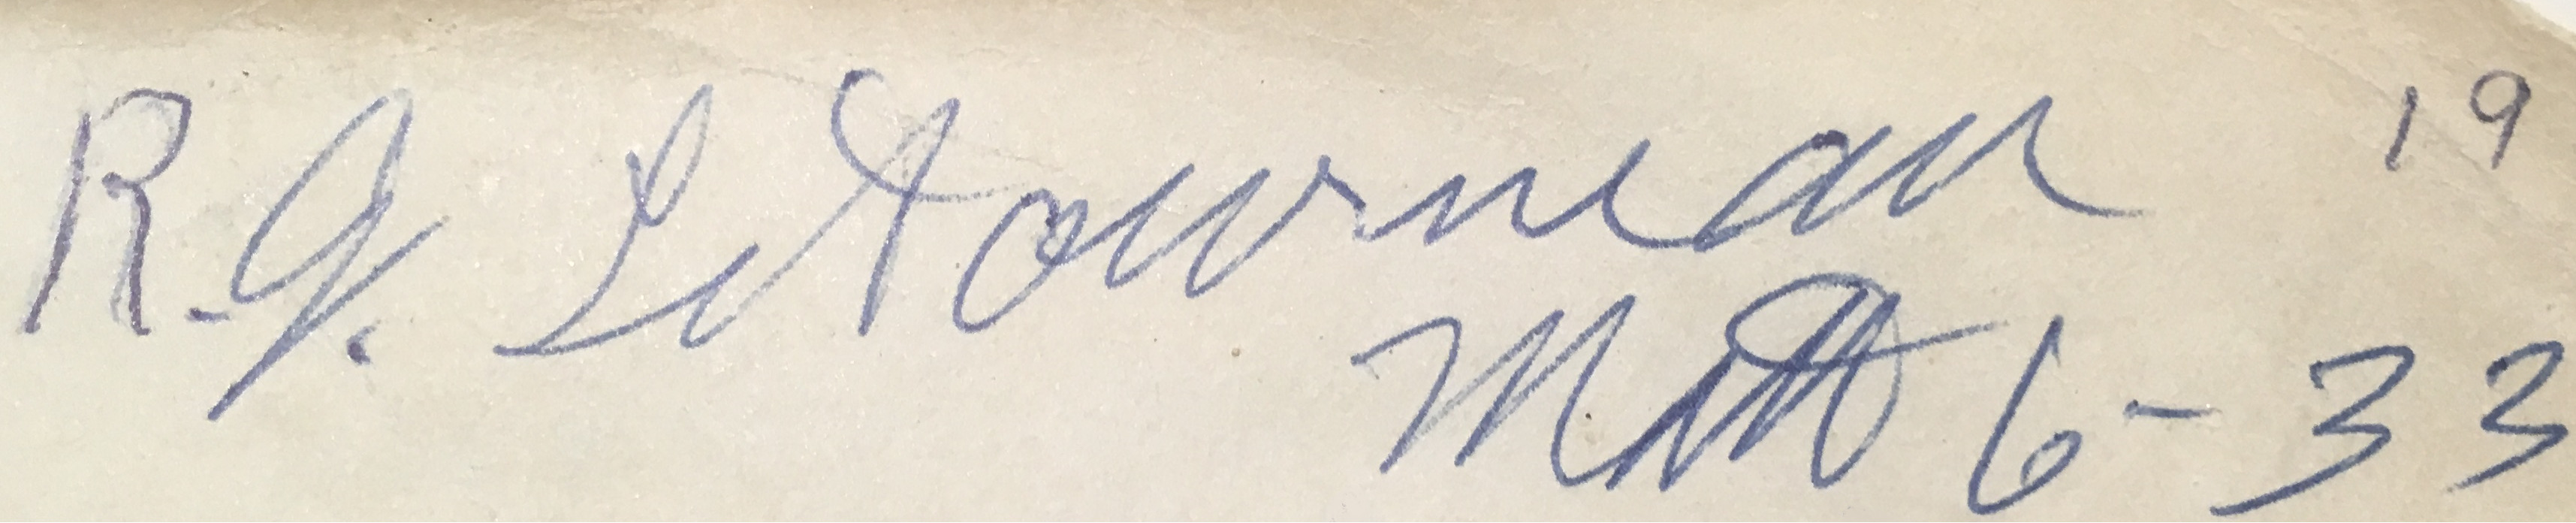
Signature of: r g letourneau